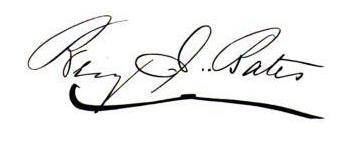
Signature of: benjamin bates